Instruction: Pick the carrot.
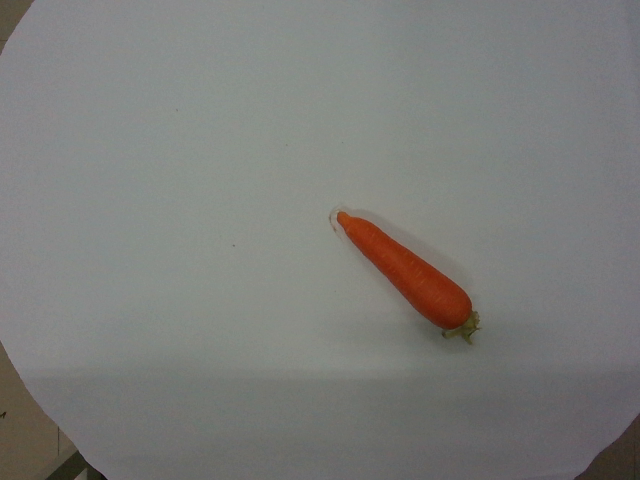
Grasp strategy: vertical